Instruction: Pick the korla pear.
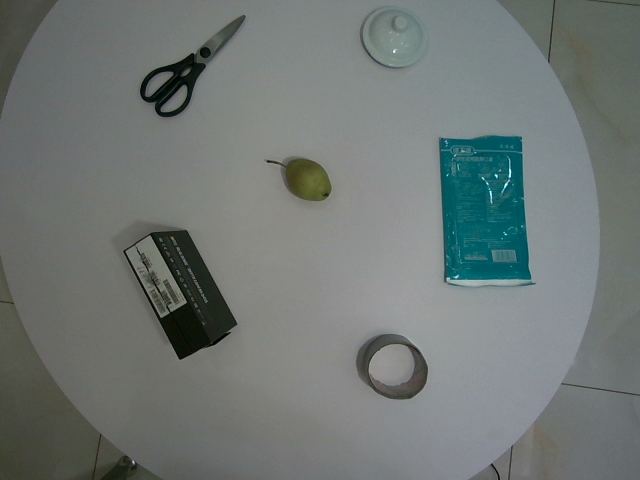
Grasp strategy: vertical